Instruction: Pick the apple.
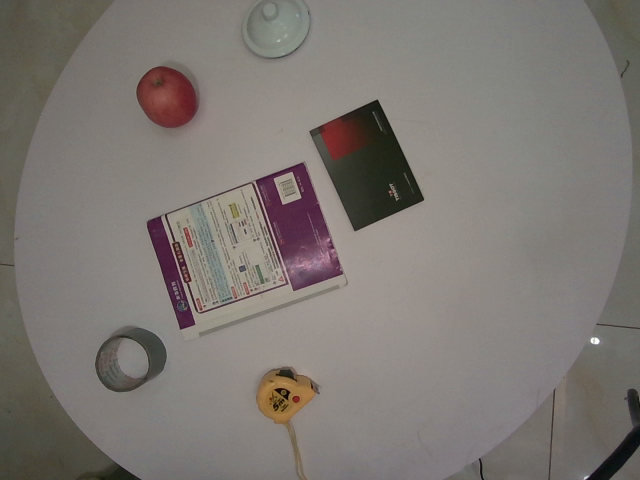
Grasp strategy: vertical